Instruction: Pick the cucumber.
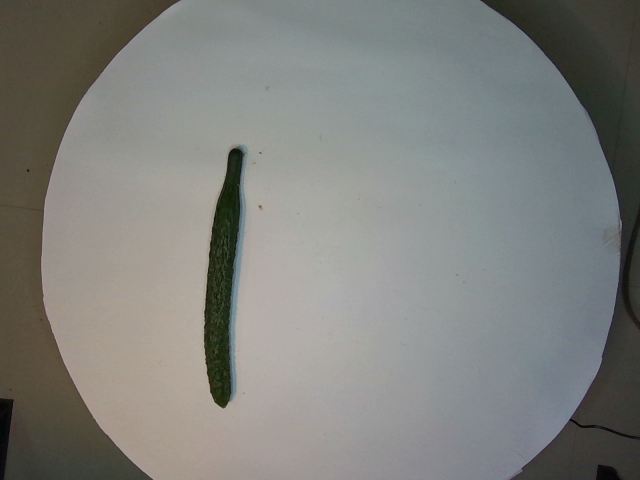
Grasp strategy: vertical